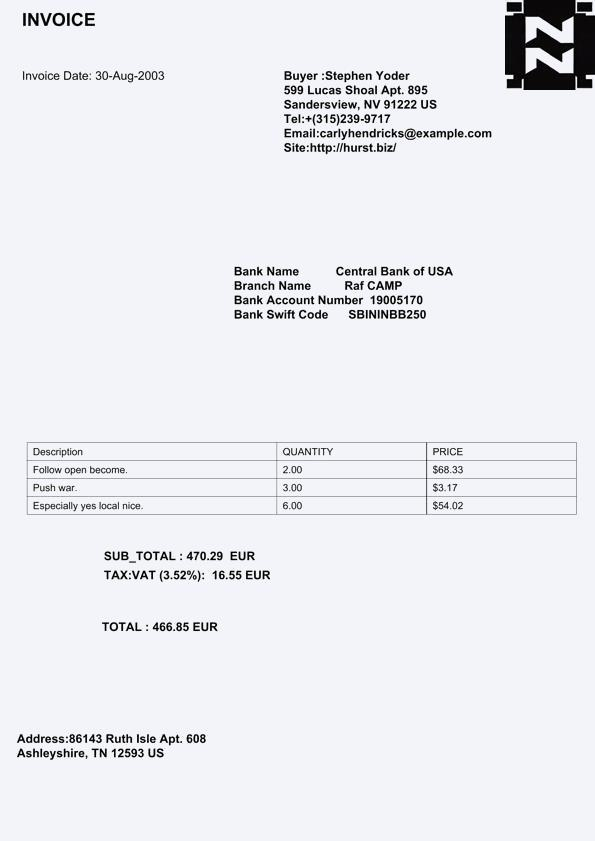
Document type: Invoice